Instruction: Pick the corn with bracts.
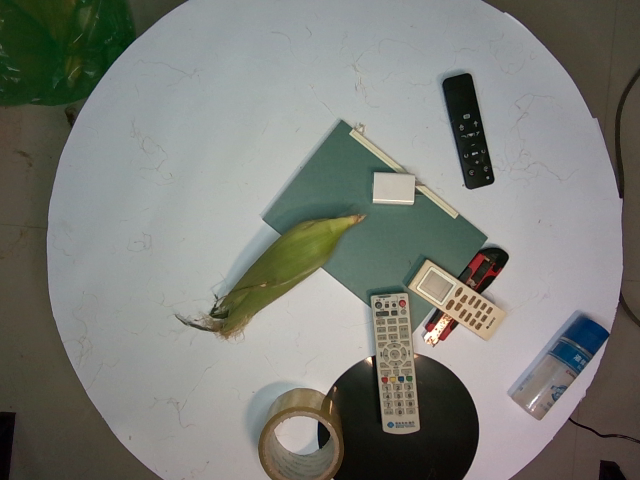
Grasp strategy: vertical